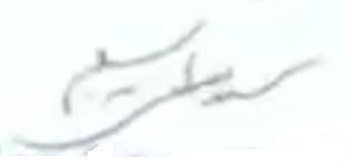
Signature of: mostafa mir salim